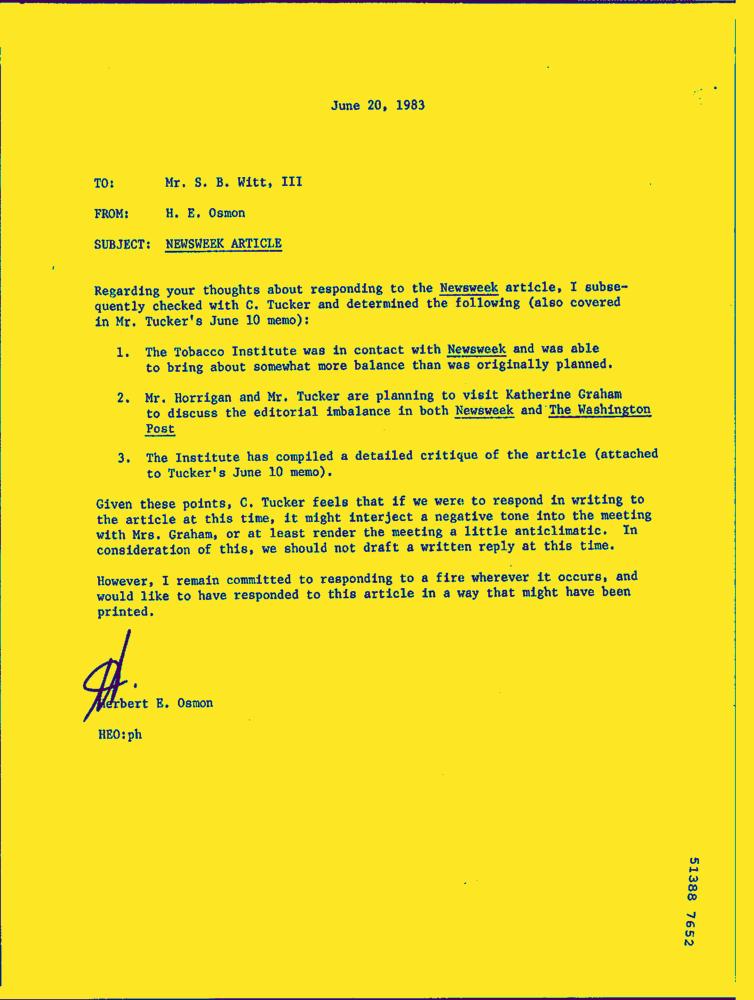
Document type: Letter-Doc